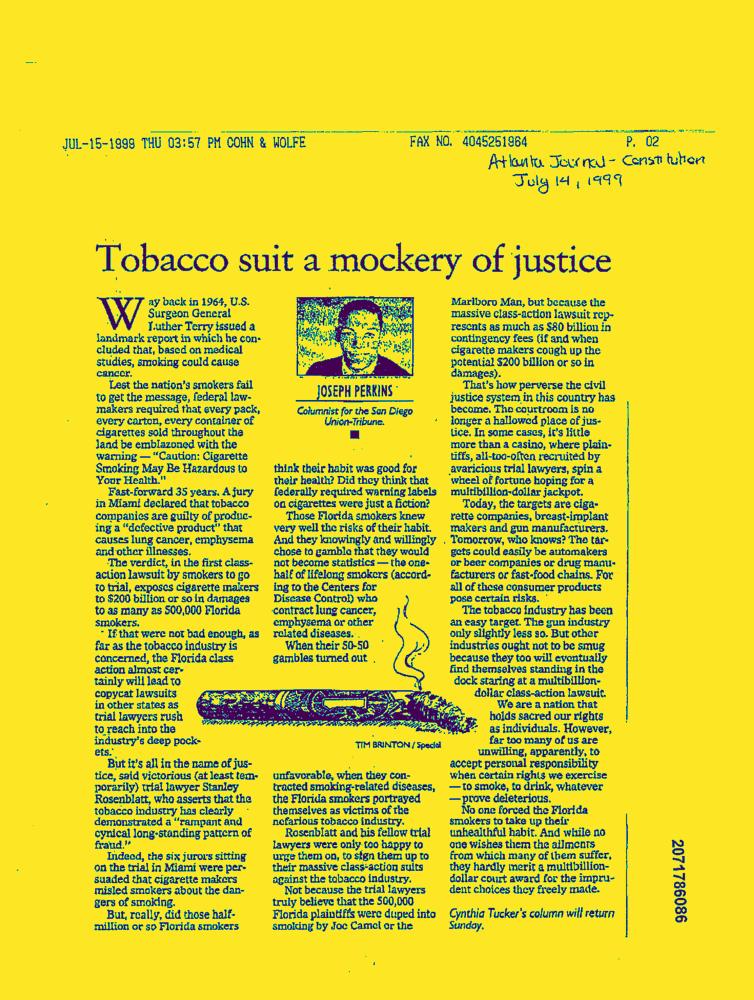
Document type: News-Article